Question: In what way does the history help explain the case?
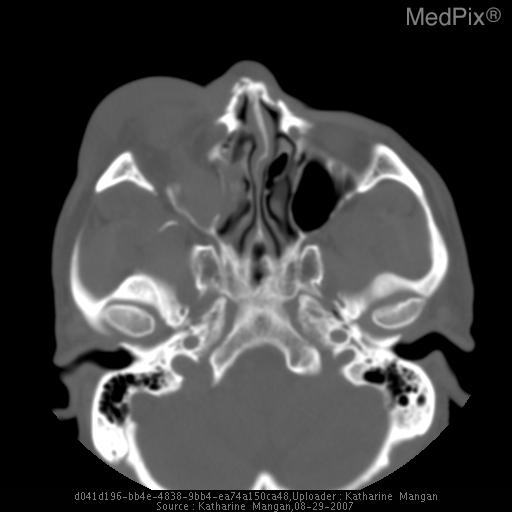
Answer: The patient's history of 51 y/o male with trauma to face. is key in understanding the case.